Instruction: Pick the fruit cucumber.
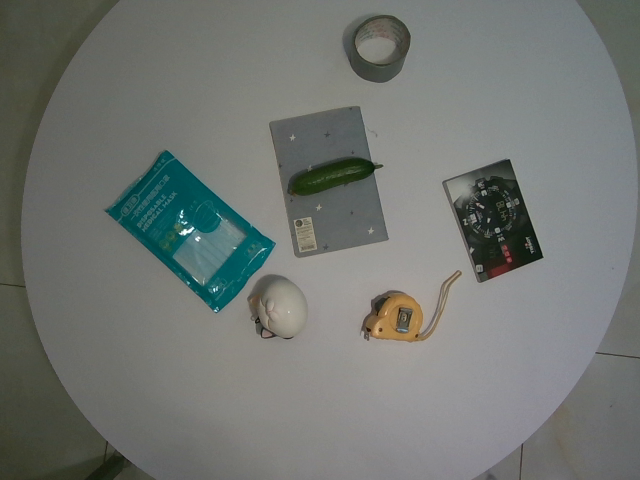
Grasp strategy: vertical